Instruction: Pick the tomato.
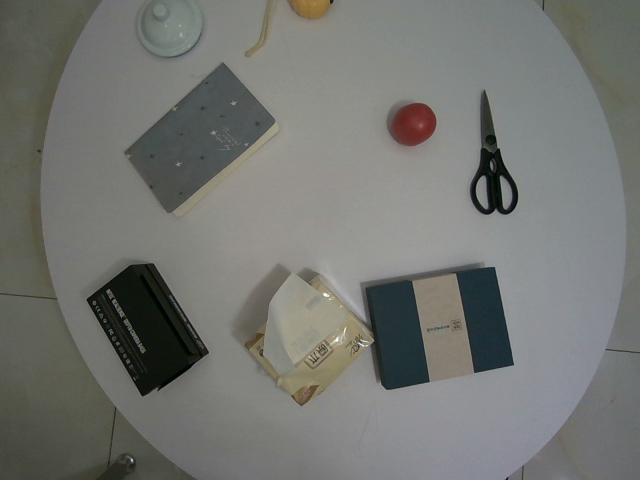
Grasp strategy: vertical